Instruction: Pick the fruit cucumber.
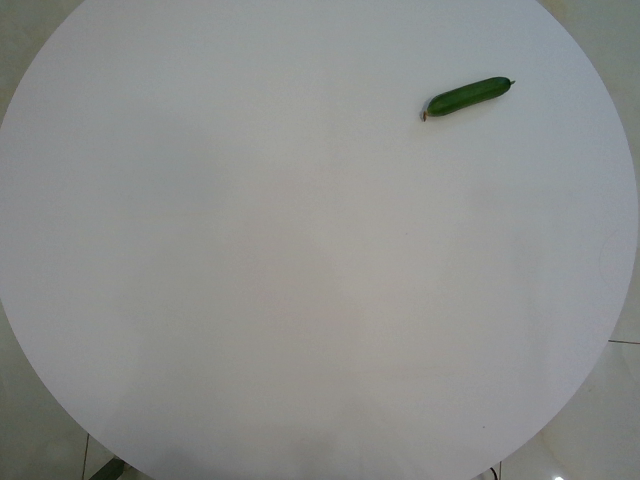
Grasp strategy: vertical